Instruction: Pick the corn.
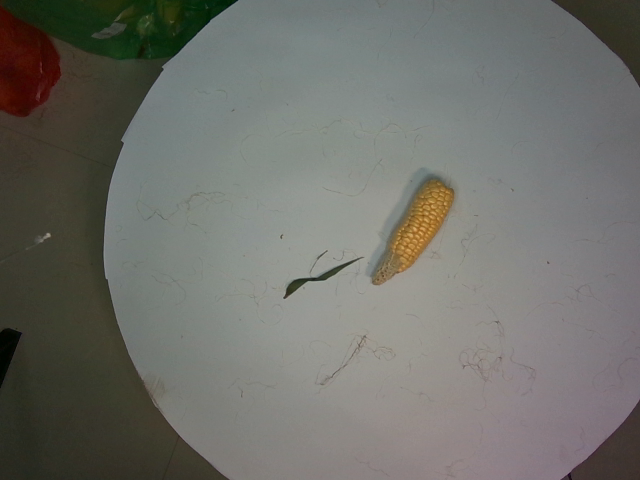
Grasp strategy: vertical